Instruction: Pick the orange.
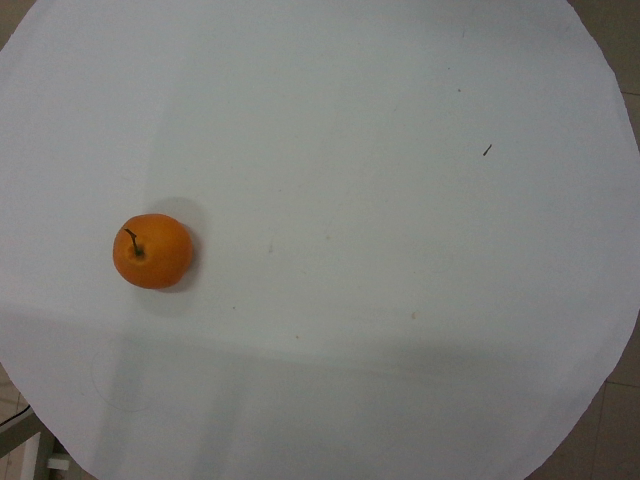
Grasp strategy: vertical